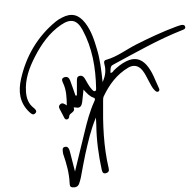
Signature of: don cheadle